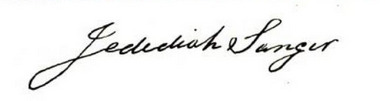
Signature of: jedediah sanger